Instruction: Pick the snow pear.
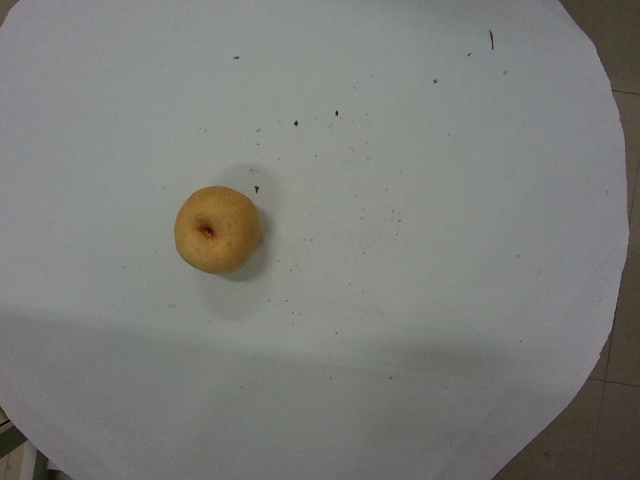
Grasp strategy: vertical